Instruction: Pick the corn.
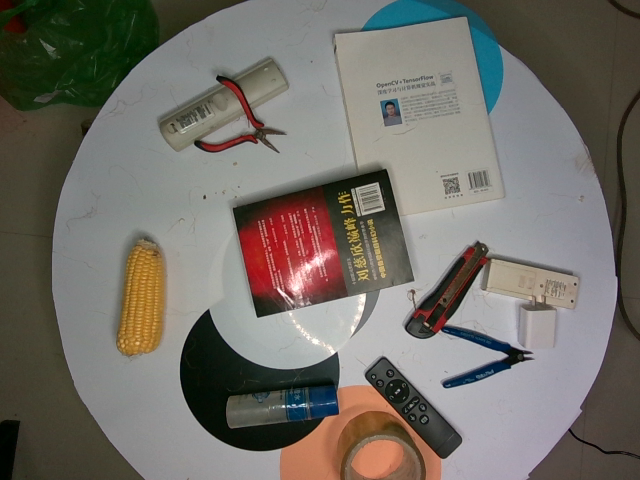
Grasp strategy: vertical